Question: What do the imaging results show?
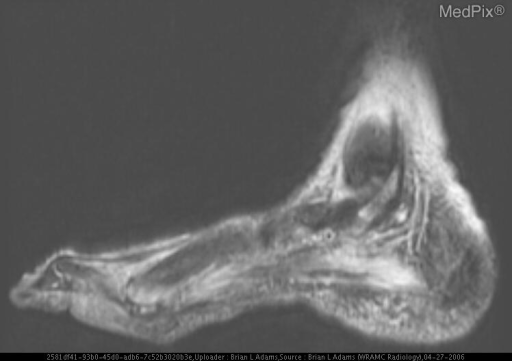
Answer: The imaging shows Anteroposterior and oblique radiographs of the left foot show severe osteopenia of the bones of the foot and ankle, as well as extensive calcifications of the visualized arteries of the foot.  There is erosion of the medial aspect of the head of the first metatarsal and thickening of the adjacent medial soft tissues.  Additionally, there is ulceration (1.2 cm in length) in the superficial soft tissues medial to the head of the first metatarsal.  Also radiographs showed incidental findings of metatarsus primus varus with hallux valgus deformities.

T1-weighted, axial MR images of the left foot show extensive areas of low-signal intensity around the head of the first metatarsal and the medial soft tissues.

Fast spin echo (FSE), T2-weighted with fat saturation, axial MR images of the left foot and short tau inversion recovery (STIR) sagittal MR images show that areas of low-signal intensity on T1-weighted MR images (the soft tissues) become areas of high-signal intensity.  There are also areas of high-signal intensity in the head of the first metatarsal and the distal metaphysis and in the tibial (medial) sesamoid bone.  These fat-suppressed MR images also show areas of high-signal intensity in the plantar muscles.

Post-contrast T1-weighted with fat saturation MR images of the left foot in both the axial (not shown) and sagittal planes show enhancement of the head of the first metatarsal, the tibial sesamoid, and surrounding soft tissues.  On post-contrast MR images, no necrosis in muscles or soft tissues, manifested by nonenhancing areas, are found.

These combined findings on fat-suppressed and contrast-enhanced MR images are consistent with myositis and cellulitis of the soft tissues and osteomyelitis of the head of the first metatarsal and tibial sesamoid.  The tendons of the tarsus and foot are normal. Fast spin echo (FSE), T2-weighted short tau inversion recovery (STIR), sagittal MR image of the left foot showing that areas of low-signal intensity on T1-weighted MR images (the soft tissues) become areas of high-signal intensity.  There are also areas of high-signal intensity in the head of the first metatarsal and the distal metaphysis and in the tibial (medial) sesamoid bone.  This fat-suppressed MR image also shows areas of high-signal intensity in the plantar muscles..